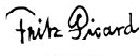
Signature of: fritz picard